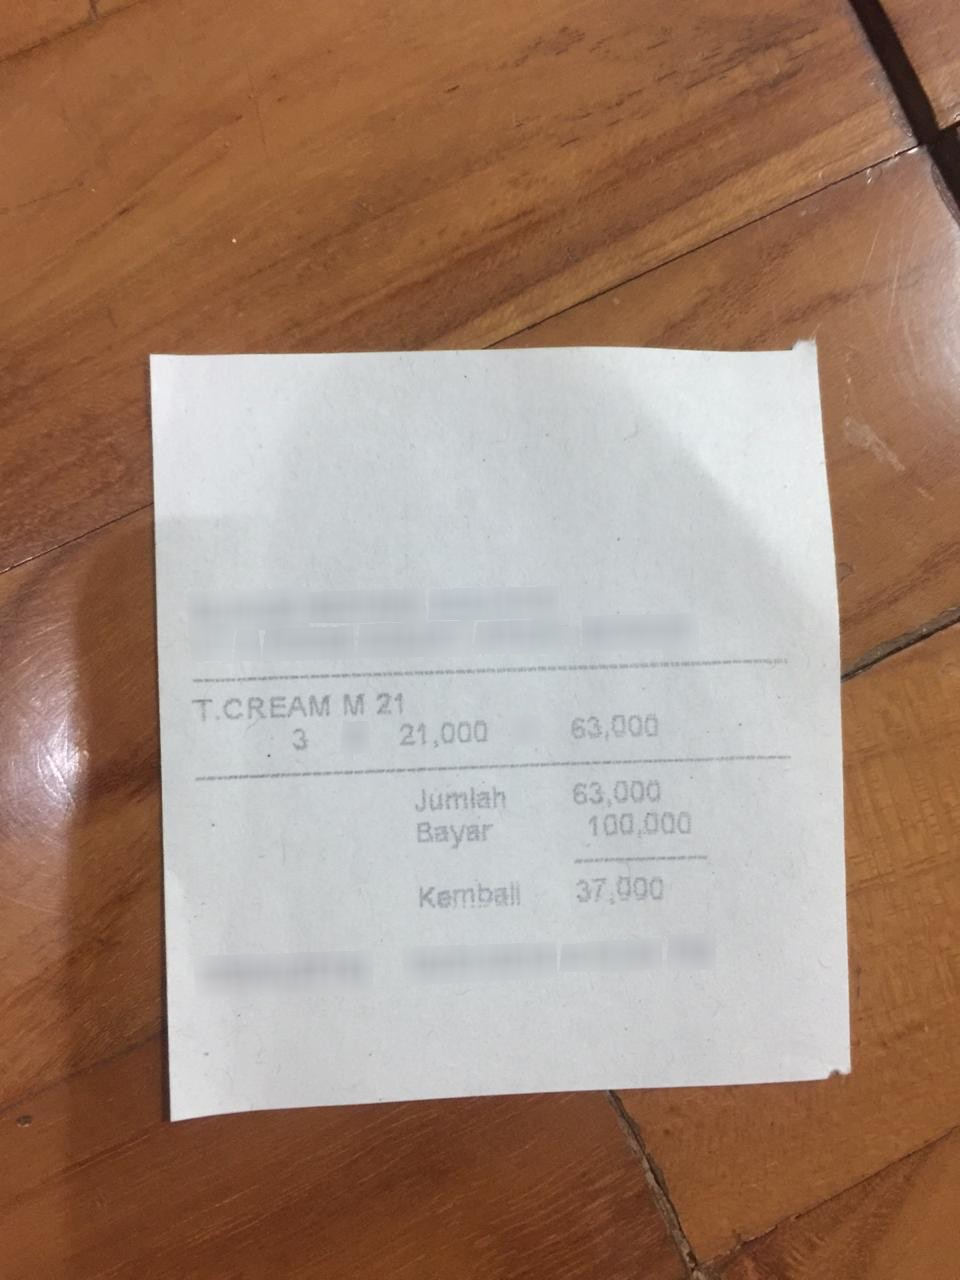
Number of items: 4
Total: 63,000
OCR text regions:
text: T.
text: CREAM
text: M
text: 21
text: 3
text: 21,000
text: 63,000
text: Jumlah
text: 63,000
text: Bayar
text: 100,000
text: Kembali
text: 37,000